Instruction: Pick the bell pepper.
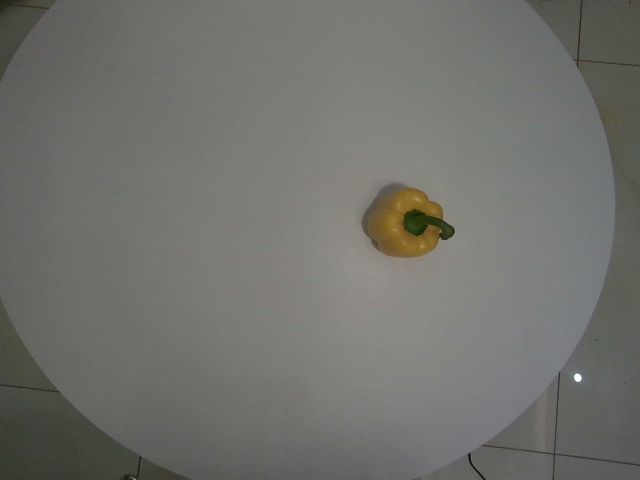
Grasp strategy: vertical